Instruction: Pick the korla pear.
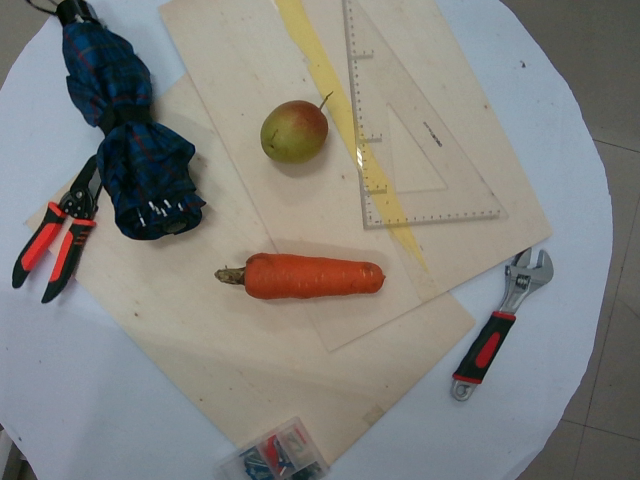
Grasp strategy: vertical